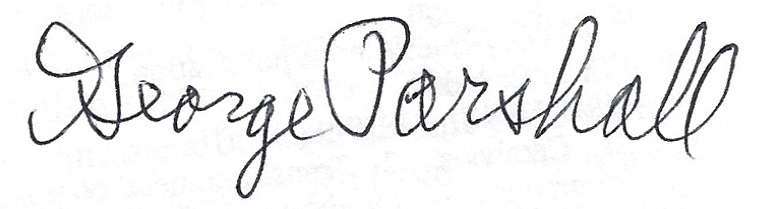
Signature of: george parshall